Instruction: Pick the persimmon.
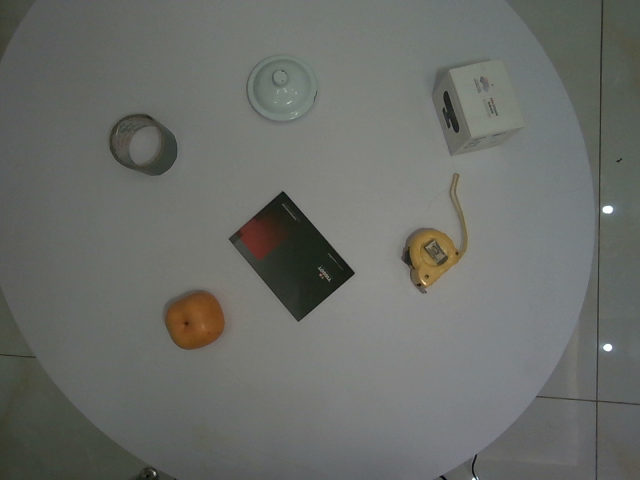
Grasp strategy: vertical